Question: Explain the disease:
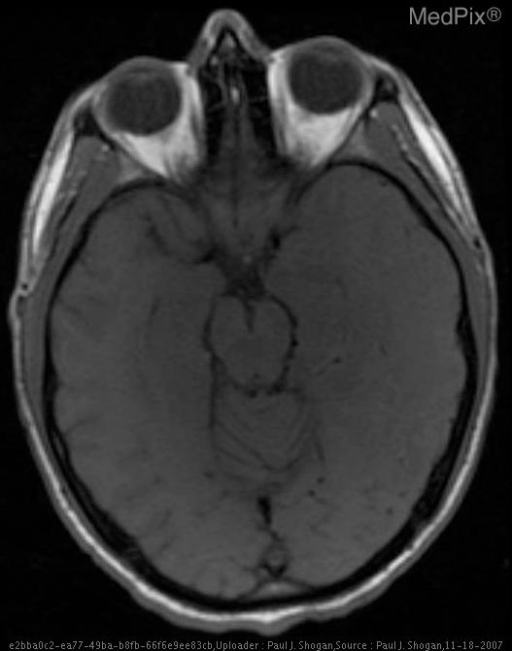
Answer: The disease is discussed as: Lesions/Condition: HSV Encephalitis

Discussion:

Herpes Encephalitis occurs at any age, with the highest incidence in adolescents and young adults, affecting men and women equally.  HSV-1 accounts for 95% of all herpetic encephalitis, and is the most common cause of viral encephalitis in the United States.

The presenting symptoms are multiple and often originate with fever, headache, seizures, confusion, stupor, and coma.  Patients may also demonstrate the gradual onset of olfactory hallucinations, anosmia, personality change, psychotic behavior, delirium, aphasia, and hemiparesis.   These symptoms are directly related to the involvement of the temporal lobes, insular cortex, and orbital surface of the frontal lobes by this disease.

After initial contact through infected secretions in the oronasopharnyx, HSV-1 travels via the lingual portion of the trigeminal nerve, to the gasserian ganglia where the virus remains dormant.  Upon reactivation from the influences of local trauma, immunosuppression, or stress, or the result of primary infection, the virus spreads in a retrograde fashion along the fibers that innervate the leptomeninges of the anterior and middle fossa.

Early diagnosis and rapid therapy is essential, as herpes encephalitis progresses rapidly.  The mortality rate ranges from 50% to 70%, with those surviving left with significant neurological impairment to include amnesia, dementia, seizures, and aphasia.  Both the patient’s age and level of consciousness at the time of initiation of intravenous acyclovir dictate outcomes.  If the patient is unconscious prior to beginning therapy, the outcome is poor.  If the patient is awake, and treatment is begun within 4 days of onset of the illness, survival is greater than 90 percent.

Laboratory:

CSF demonstrates increased pressure and a pleocytosis with lymphocyte predominance.
Red cells, and xanthochromia are identified in a minority of cases, secondary to hemorrhage.  Protein content is increased, and CSF glucose may rarely be lower than 40 mg/dL.

Polymerase Chain Reaction may be employed to identify HSV antigen in the CSF while the virus is replicating in the first few days of the illness.

Pathology:

Gross Pathologic Features:

Hemorrhagic and necrotizing encephalitis of gray and white matter, with severe edema and tissue necrosis localized to the inferior frontal, temporal lobes, and insular cortex.

Microscopically:

Focal necrotizing vasculitis with perivascular inflammatory infiltrates, with eosinophilic Cowdry intranuclear inclusion bodies located in neurons, and glial cells.

Herpes viruses include HSV-1, HSV-2, Epstein-Barr virus, cytomegalovirus, varicella-zoster virus, B virus, HSV-6, and HSV-7.

Radiology:

The imaging findings of HSV encephalitis on CT may be initially normal or subtly abnormal.  Generally, abnormalities are not identified until 3-5 days after the onset of significant symptoms.  Common initial findings are low attenuation in the medial temporal lobes and insula, with mild mass effect.  Hemorrhage may occasionally be identified and is a late finding that is highly suggestive of herpes encephalitis.  On contrast enhanced CT, there is ill-defined patchy enhancement, with gyriform enhancement being a late finding.

MRI is more sensitive than CT in detecting early changes, and demonstrates signal changes in almost all sequences.  T1 weighted images demonstrate areas of low signal intensity with surrounding edema localized to the temporal lobes, insular cortex, subfrontal area, and cingulate gyri.  Loss of the gray-white matter differentiation, and evidence of mass effect is frequently encountered.  Additionally, in cases of hemorrhage, there may be foci of increased signal in the inferior parts of the frontal and temporal lobes.  T2 weighted images demonstrate asymmetric bilateral high signal intensity in gray, and subcortical white matter of the temporal lobes, extending into the insular cortex, secondary to edema.  The basal ganglia are usually spared.  Findings are initially unilateral, followed by less severe contralateral temporal lobe signal abnormalities.

Proton density sequences demonstrate increased signal intensity in affected areas.  T2 weighted Fluid Attenuated Inversion Recovery (FLAIR) sequences demonstrate hyperintense signal with edematous cortex and subcortical white matter.  T2 gradient recalled echo sequences show hypointensity if there is hemorrhage within the edematous brain parenchyma.

Diffusion weighted images demonstrate marked hyperintense restricted diffusion, and reduced ADC values.  It is important to distinguish these findings from ischemic stroke, hemorrhage, abscess, lymphoma, Creutzfeldt-Jakob disease, glioma, and metastatic disease, for the determination of appropriate treatment.  HSV encephalitis can be differentiated from other high signal intensity DW MR images, and low ADC values based on the clinical presentation of the patient, distribution of the imaging findings, and results of the polymerase chain reaction test.

T1 weighted gadolinium enhanced images demonstrate asymmetric mild patchy enhancement indicating abnormalities of the blood-brain barrier.  Gyriform enhancement may be seen one week after initial symptoms.  Meningeal enhancement is an early finding, with parenchymal enhancement being a late finding, or evidence of hemorrhage.

MR spectroscopy may be utilized demonstrating elevated peaks of lactate, choline, and myoinositol, and reduced N-acetylaspartate signal.

Follow-up imaging demonstrates progressive abnormalities with worsening involvement of the contralateral temporal lobe, insula, and cingulate gyri.  Encephalomalacia, atrophy, and dystrophic calcification are commonly seen as sequelae of HSV encephalitis.